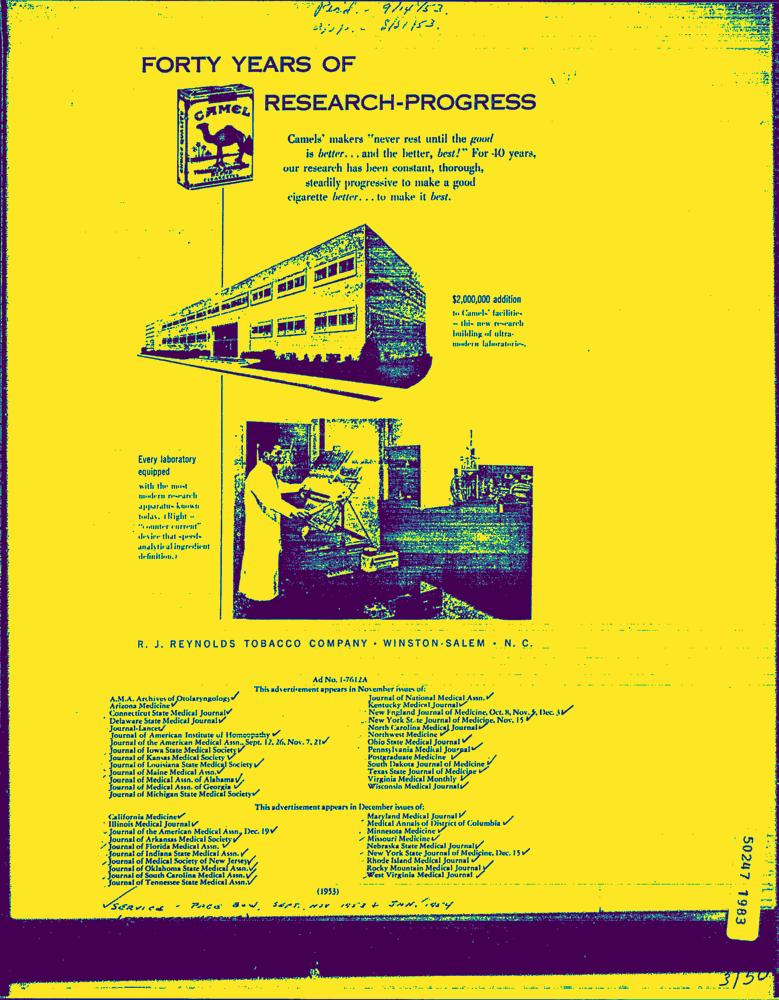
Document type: AD